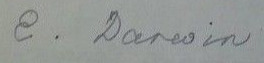
Signature of: emma darwin